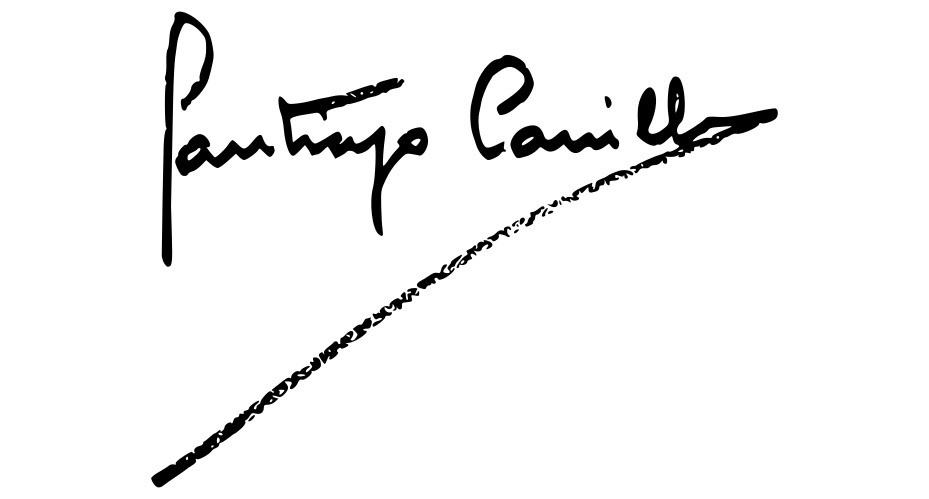
Signature of: santiago carrillo